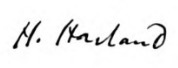
Signature of: henry harland